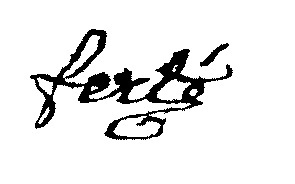
Signature of: jean pierre ferté